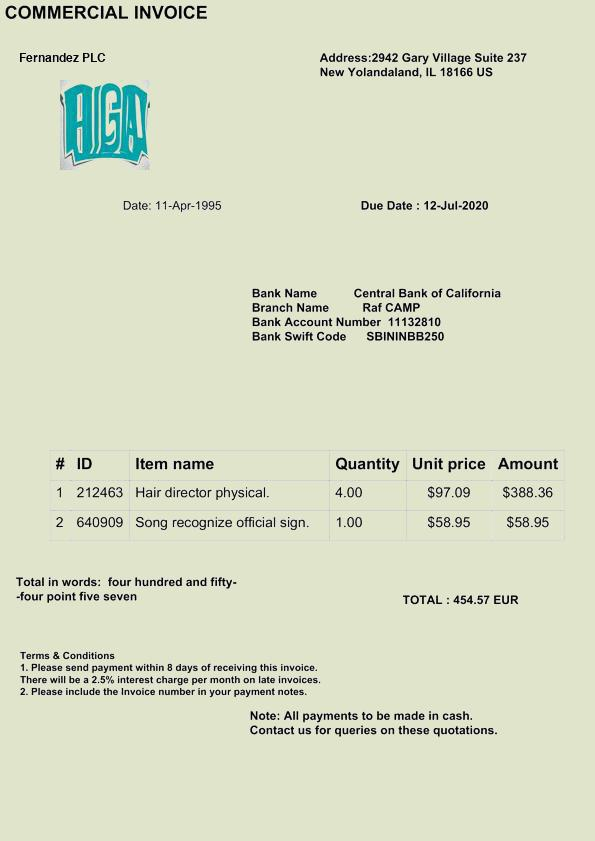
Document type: Invoice